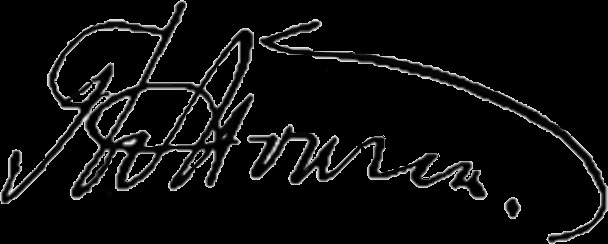
Signature of: theodor storm